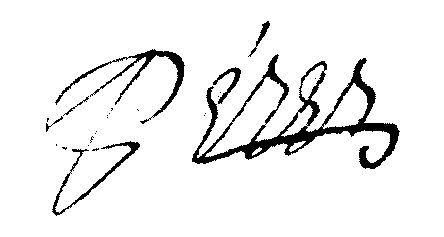
Signature of: joachim perez du gief